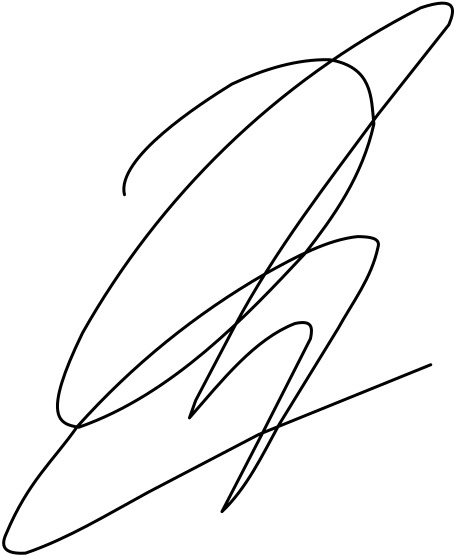
Signature of: noah charney